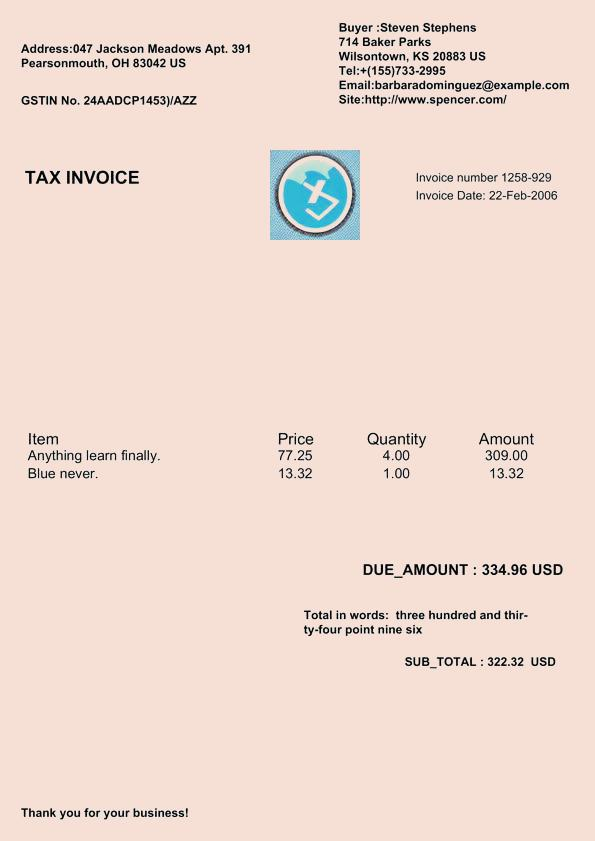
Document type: Invoice